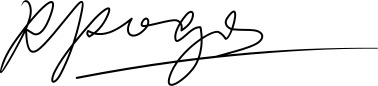
Signature of: petro poga